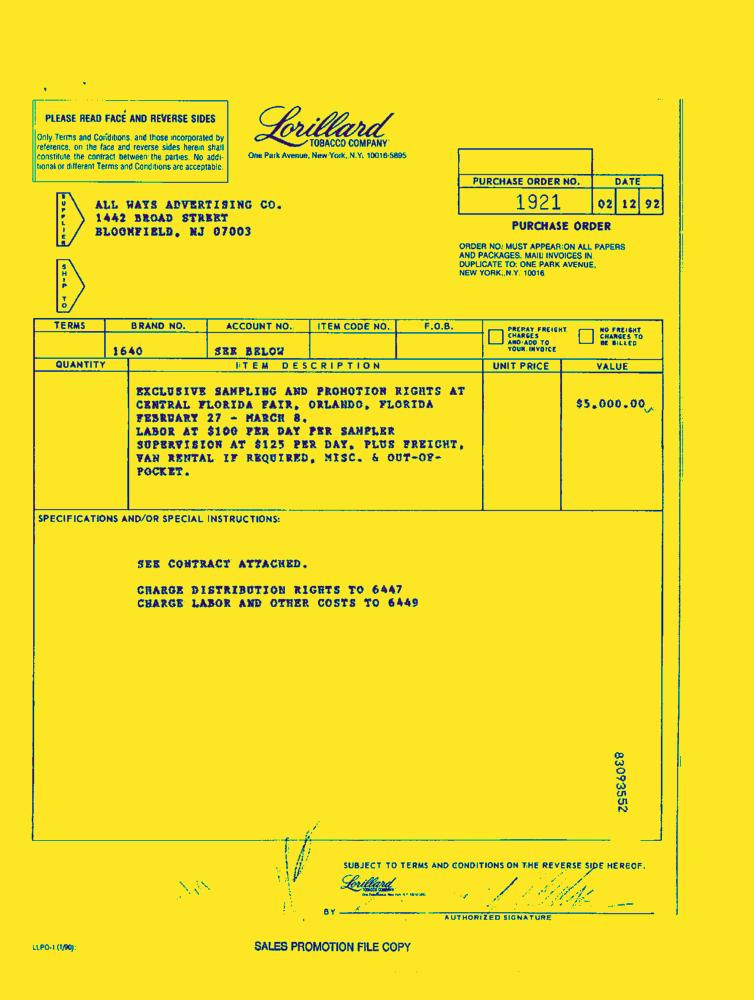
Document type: Invoice-Doc